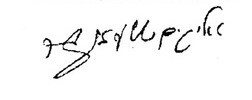
Signature of: elyakim schlesinger